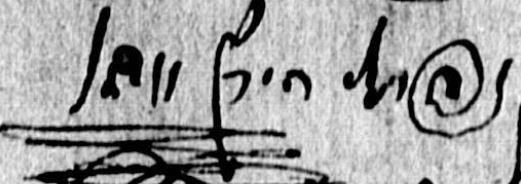
Signature of: naphtali hirz wessely